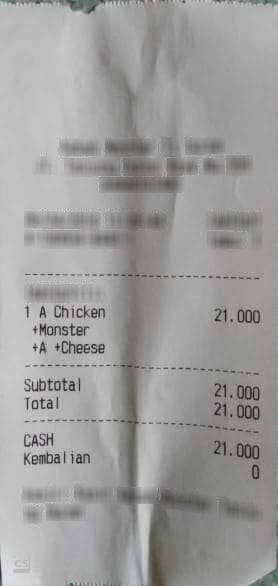
Extraction:
receipt: line_items: name: A Chicken
price: 21.000
qty: 1
name: +Monster
name: +A +Cheese
subtotal: 21.000
total: 21.000